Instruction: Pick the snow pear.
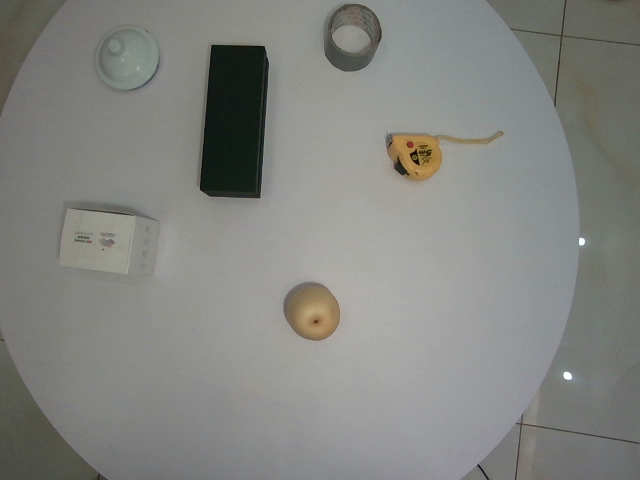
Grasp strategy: vertical